Question: What jurisdiction, city, or county is the document associated with?
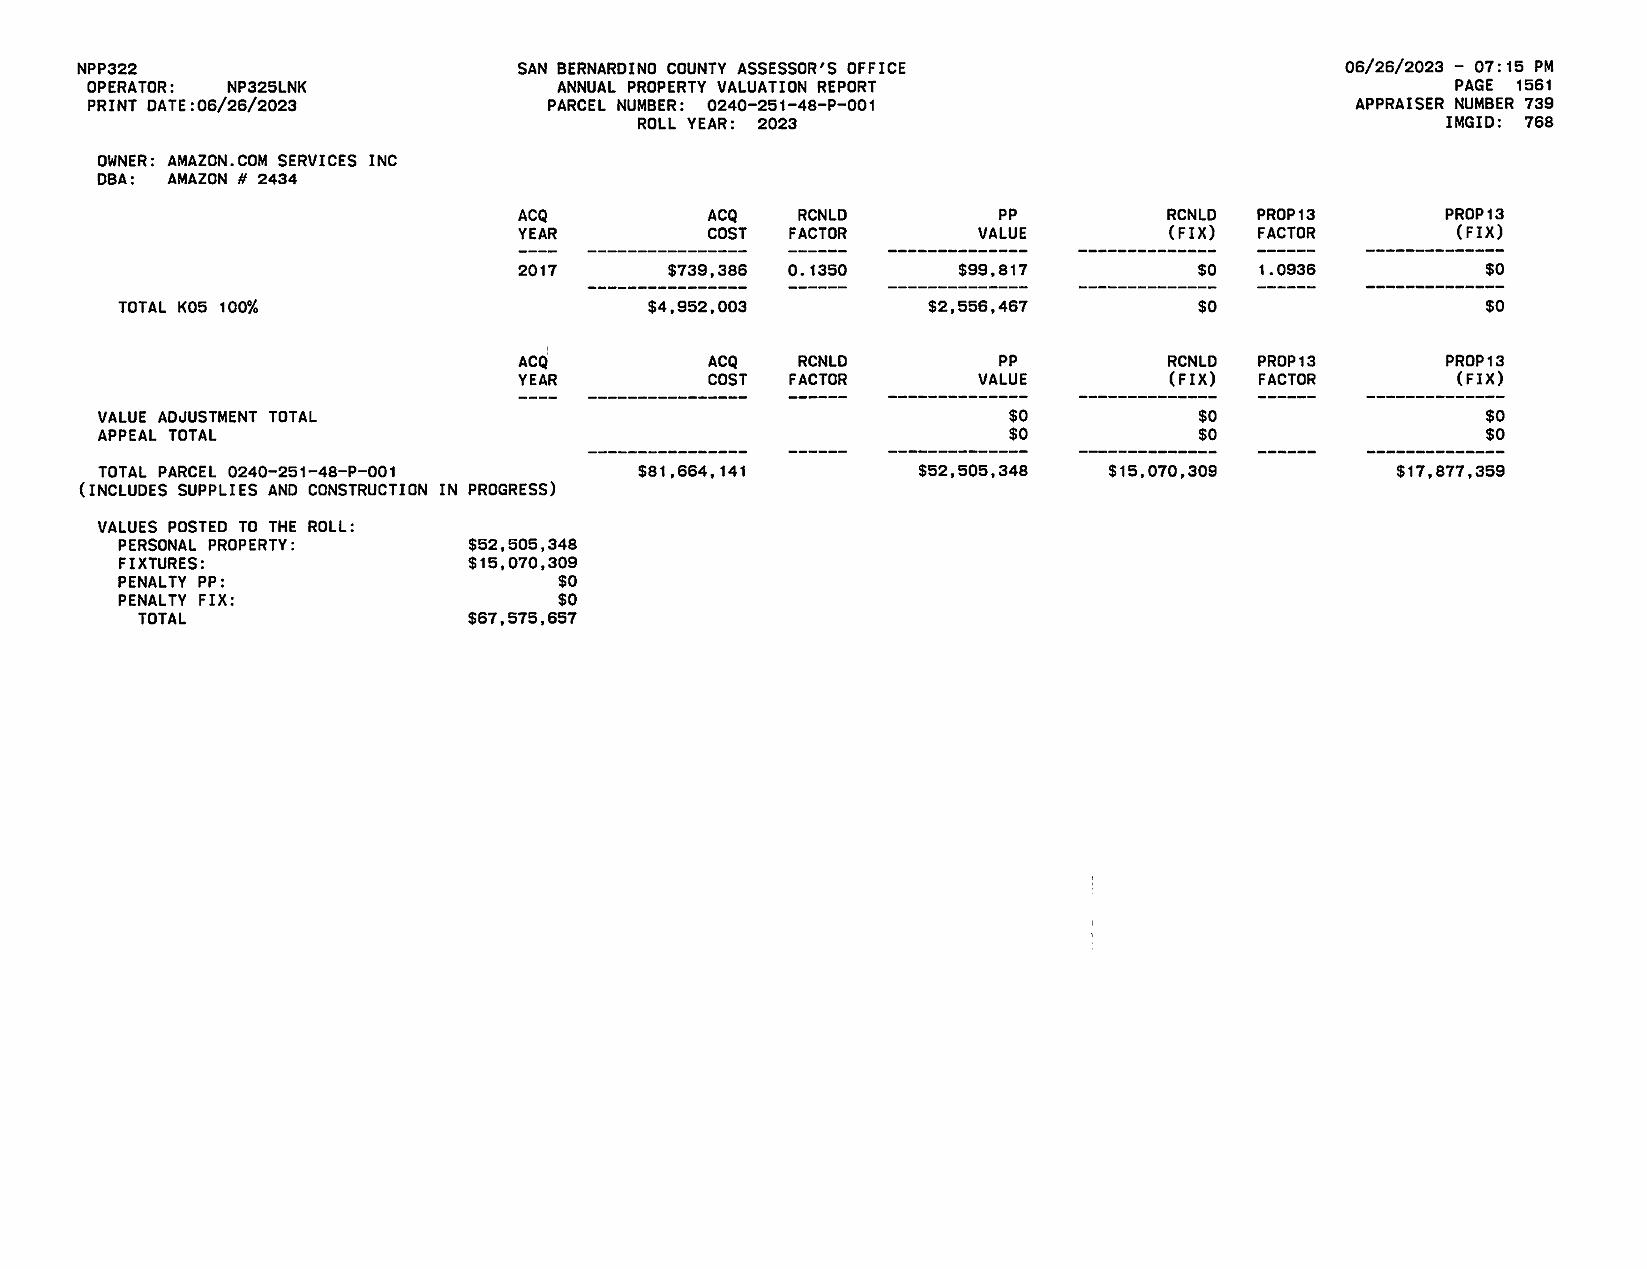
Answer: "San Bernardino County"